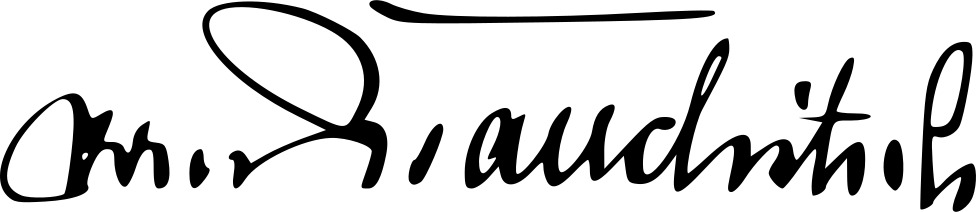
Signature of: walther von brauchitsch